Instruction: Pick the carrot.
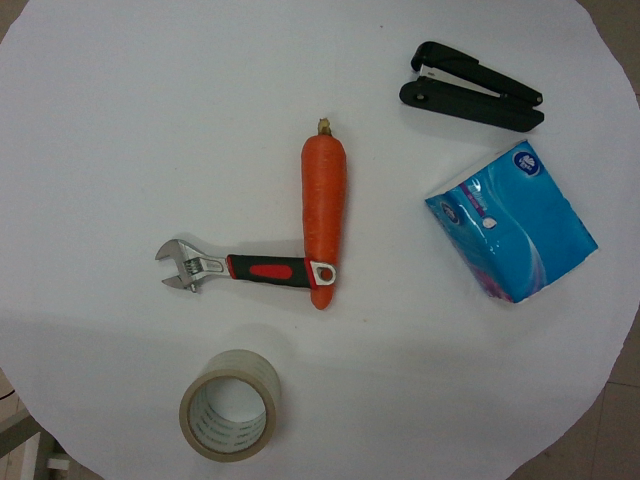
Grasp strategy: vertical